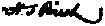
Signature of: henry samuel priest